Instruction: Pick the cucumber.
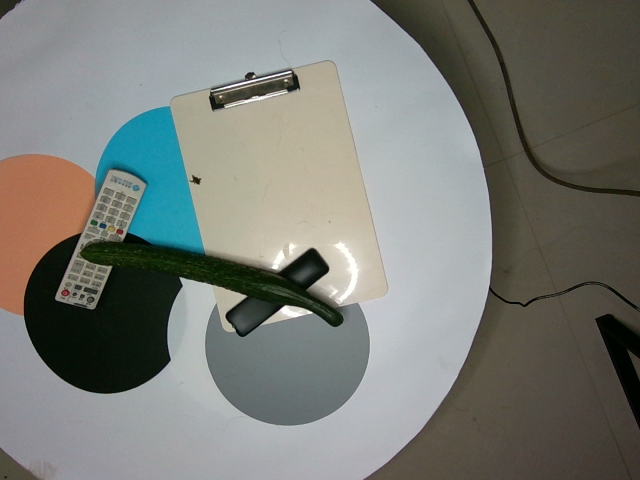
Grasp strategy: vertical